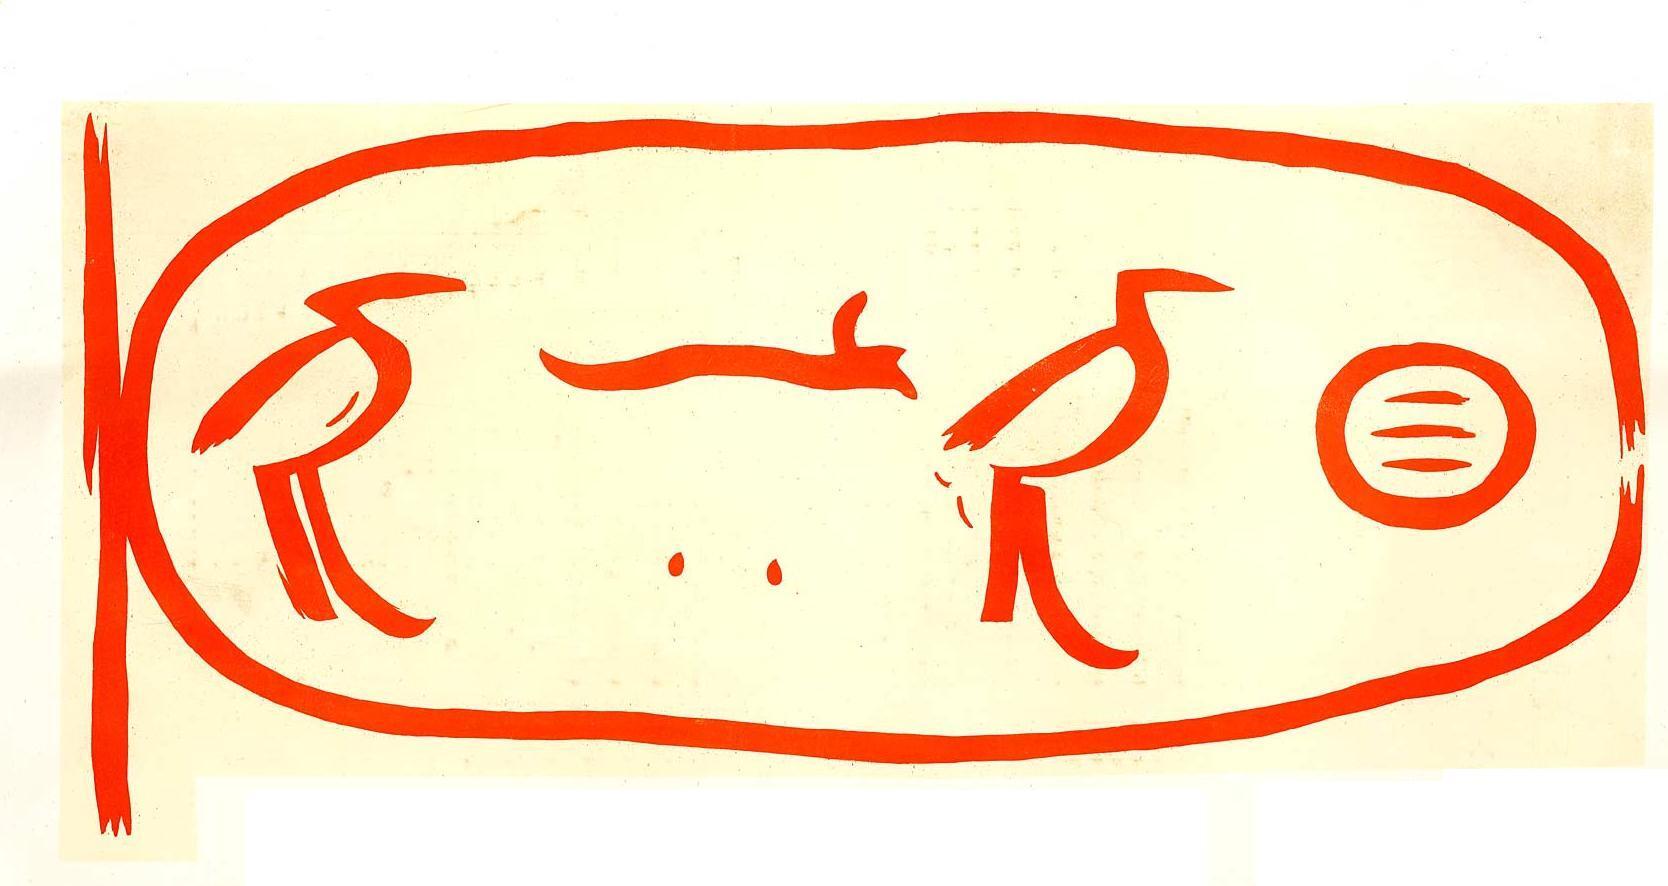
Signature of: khufu